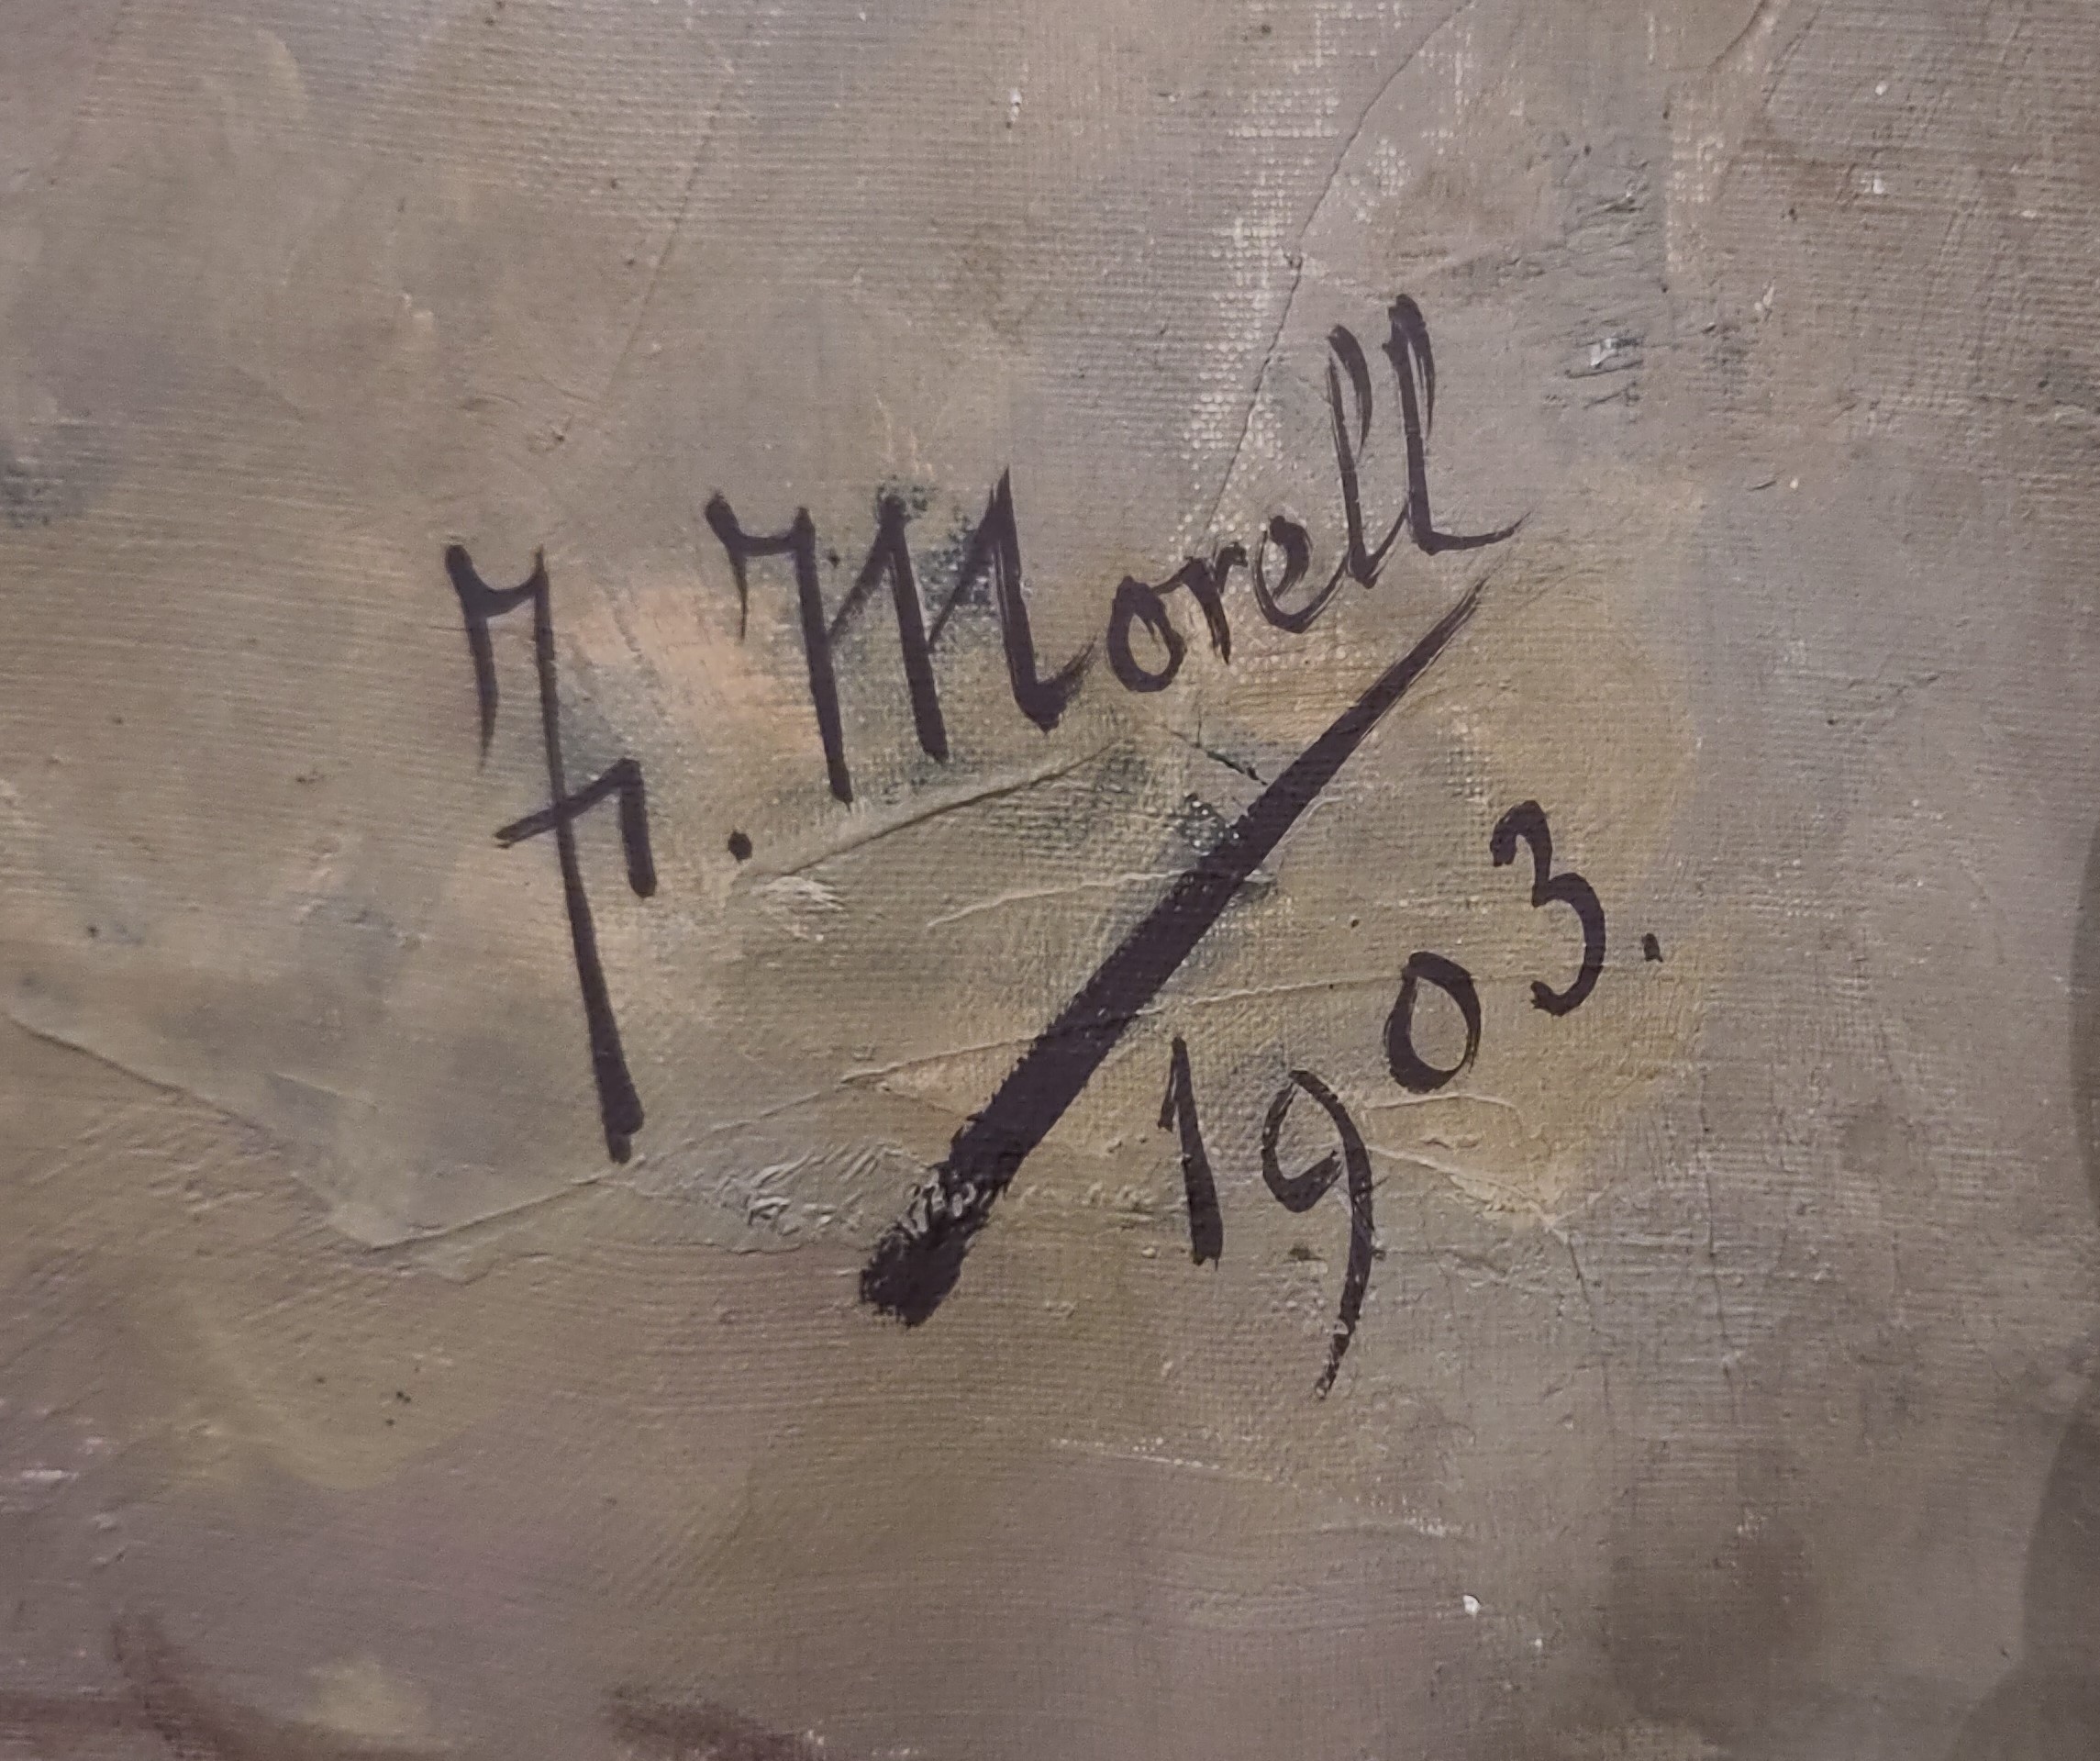
Signature of: faust morell i bellet